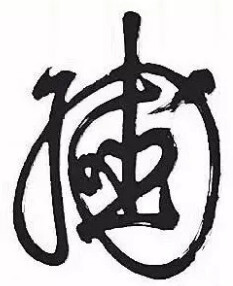
Signature of: chongzhen emperor